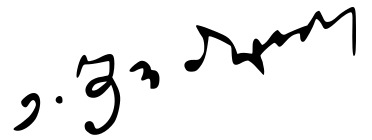
Signature of: eduard shevardnadze